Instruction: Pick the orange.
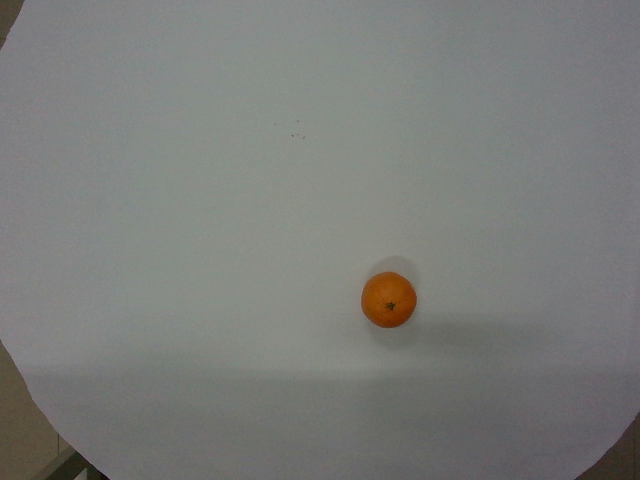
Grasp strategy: vertical